Question: What is the main concern?
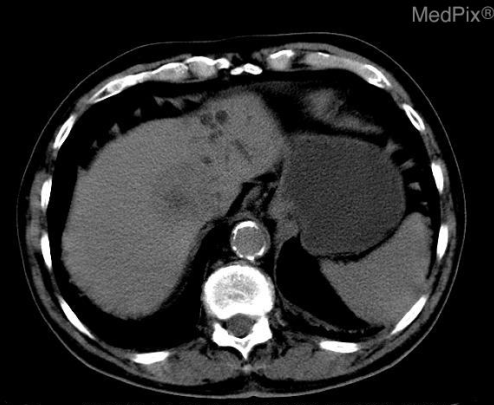
Answer: The findings suggest 4x4cm hepatic mass with necrotic center
both early and delayed enhancement
associated left portal vein thrombosis and left hepatic lobe atrophy.

Ultrasound images of biopsy of heterogeneous liver mass.. Delayed Image.

- 25 min later the lesions shows continuos homogeneous enhancement of its margins and persistent non-enhancing hypodense center.. The patient might have a history of 84 year old white male with vague RUQ abdominal pain and elevated CA 19-9 marker..